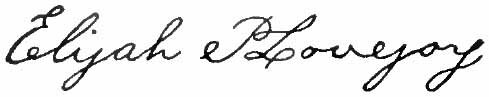
Signature of: elijah parish lovejoy